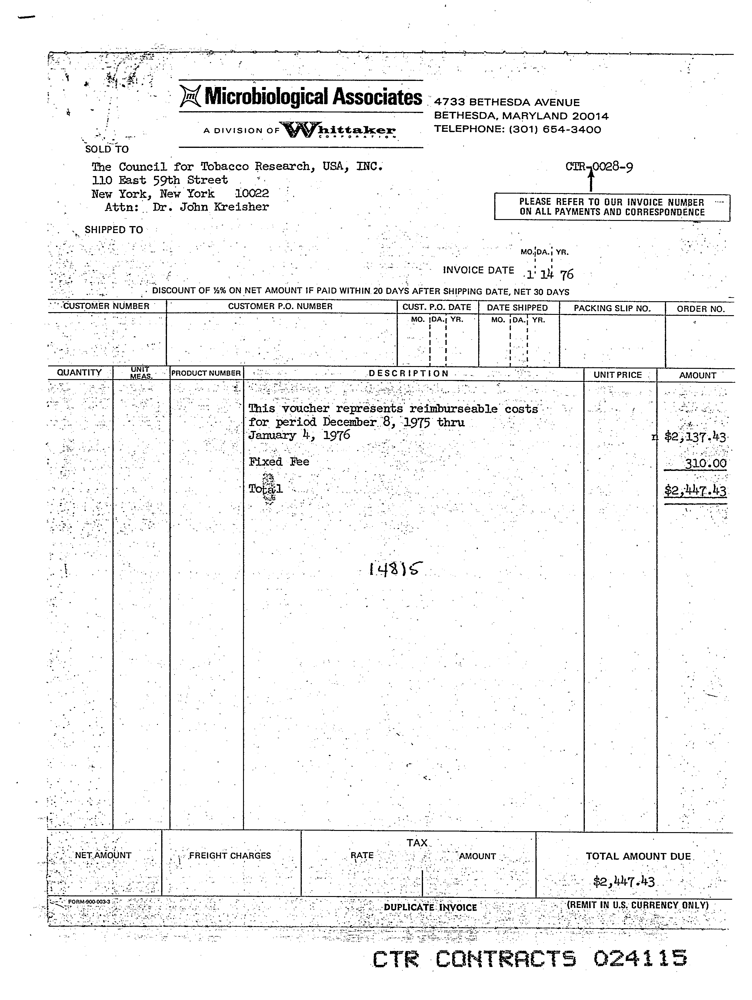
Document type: Invoice